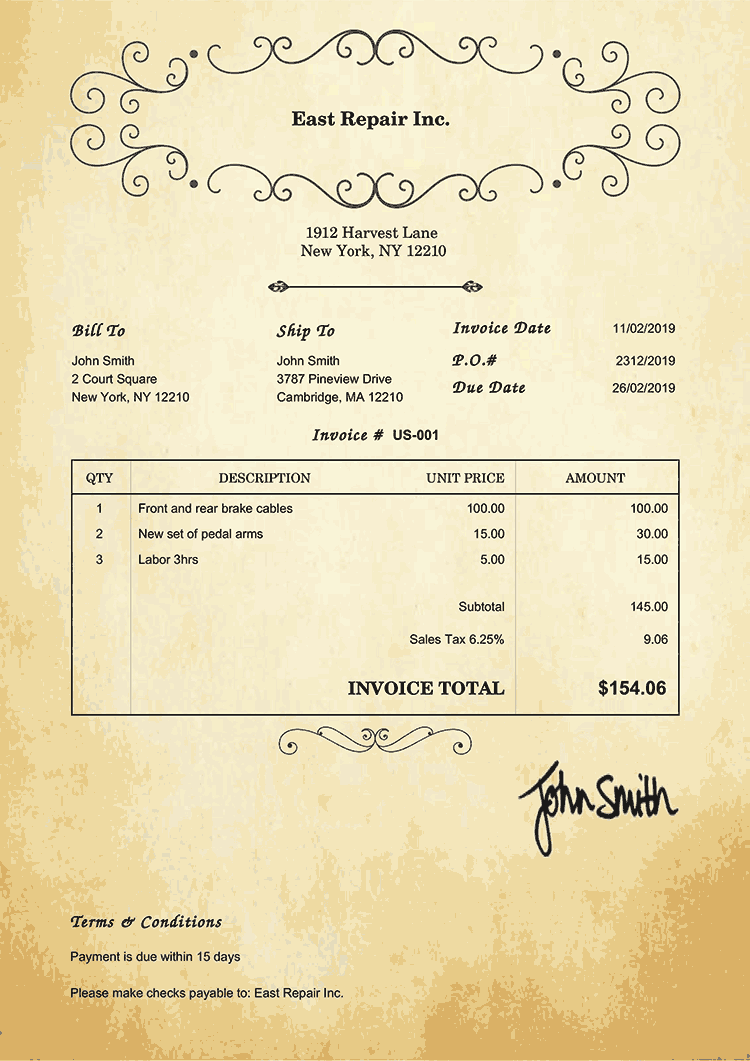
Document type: Invoice